Question: What is the potential diagnosis?
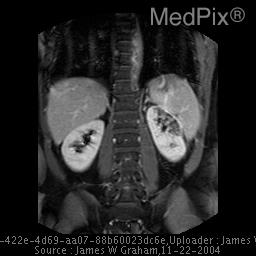
Answer: The possible diagnosis includes Initial appearance of the kidney:
Pyelonephritis
Renal infarct
Renal neoplasm (RCC, AML), possibly with acute hemorrhage

For renal artery changes:
Atherosclerotic disease
Fibromuscular dysplasia
Vasculitis
Trauma.